Question: What are the imaging findings?
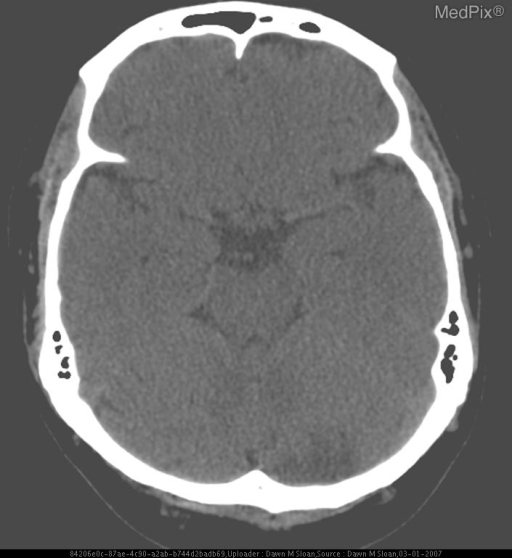
Answer: The imaging shows • CT on HD#1 demonstrated no evidence of infarction, inflammation, or bleeding.
• CT on HD#3 showed a change in density in areas of the left cerebellum
• MRI/MRA of the head and brain on HD#4 demonstrated subacute L PICA territory infarcts and normal intracranial MRA.
• MRI/MRA of the neck on HD#5 demonstrated no dissection, aneurysm or focal stenosis of the vertebral arteries. Signs of cerebellar infarction on CT.